Question: Describe the condition in detail:
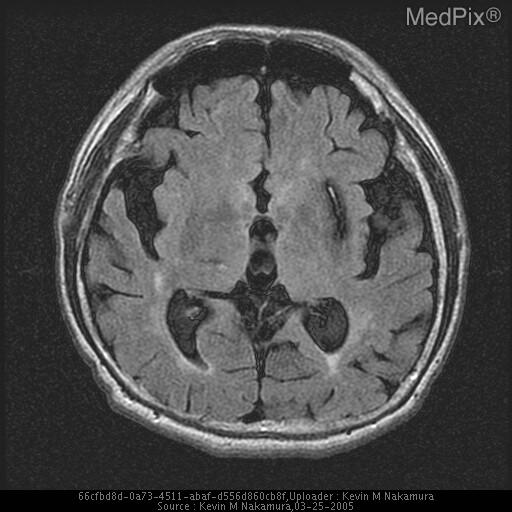
Answer: The disease is discussed as: The history of a sudden onset unilateral motor and.or sensory changes in a patient are strongly suggestive of stroke, which can be generally classified as either ischemic or hemorrhagic.  Although this patient had no known history of hypertension, her CT and MRI both demonstrate evidence of chronic small vessel ischemia secondary to longstanding hypertension.  The differential diagnosis for a hemorrhagic lesion in the putamen/posterior capsule includes lacunar infarct, hypertensive hemorrhage, vascular malformation, and neoplasm.

Lacunar infarcts represent 15-20% of all strokes, and appear as small cavitary lesions in subcortical regions.  They result from the thrombosis of a small penetrating artery, often as a result of a chronic hypertensive change known as lipohyalinosis.  Characteristic locations for lacunar infarcts include the following:  putamen (37%), pons (16%), thalamus (14%), caudate (10%), and internal capsule (10%).  Posterior limb lacunes are the most important clinically because of their potential for severe motor and sensory deficits.  Anterior limb lacunes are often clincally silent.
These "perforating" arteries (lenticulostriate aa., thalamogeniculate aa., and anterior choroidal branch of ICA) are common sites for both lacunar infarcts and hypertensive hemorrhage, and both types of lesions can result from a process known as lipohyalinosis.  This is the impregnation of hyaline-lipid material into the walls of small arteries in the setting of hypertension combined with atherosclerosis.  Lipohyalinosis predisposes the artery to thrombosis and may also weaken the vessel wall, resulting in small dissecting "Charcot-Bouchard" aneurysms.

Hypertensive hemorrhages are slightly less common than lacunar infarcts, representing 10-15% of all strokes.  Two-thirds of hypertensive hemorrhages occur in the putamen, but most cases occur in the presence of systolic blood pressures much higher than 170.  Active bleeding usually lasts less than one hour, while edema progresses over the next few days.  Complications of hypertensive hemorrhage include brain herniation and hydrocephalus.